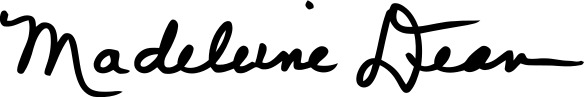
Signature of: madeleine dean